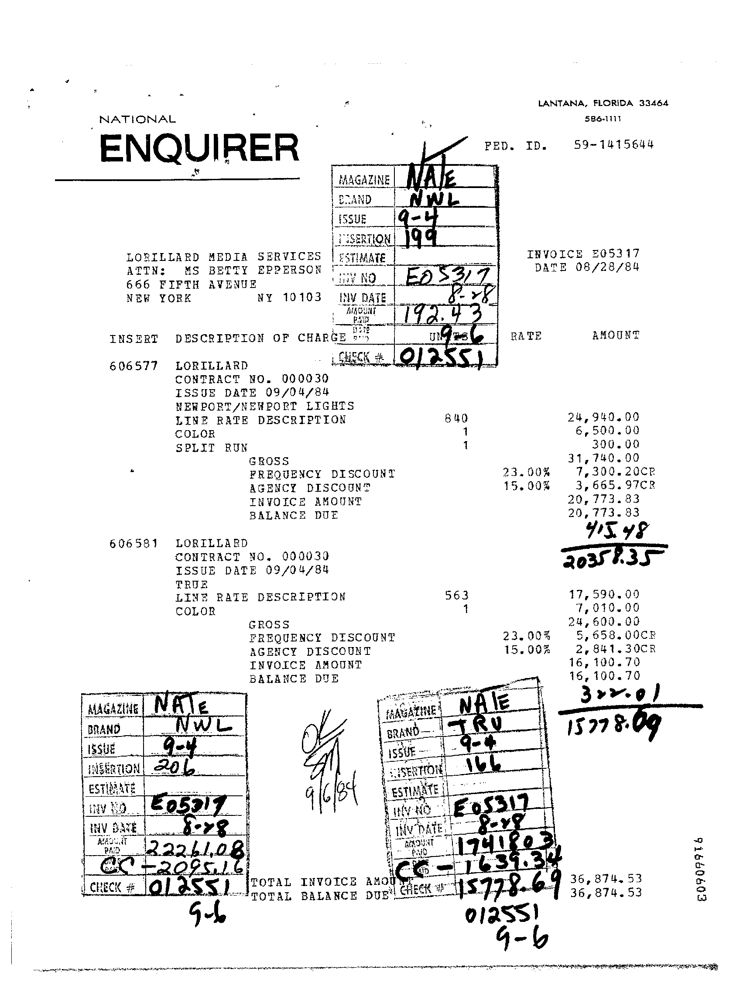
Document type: Invoice